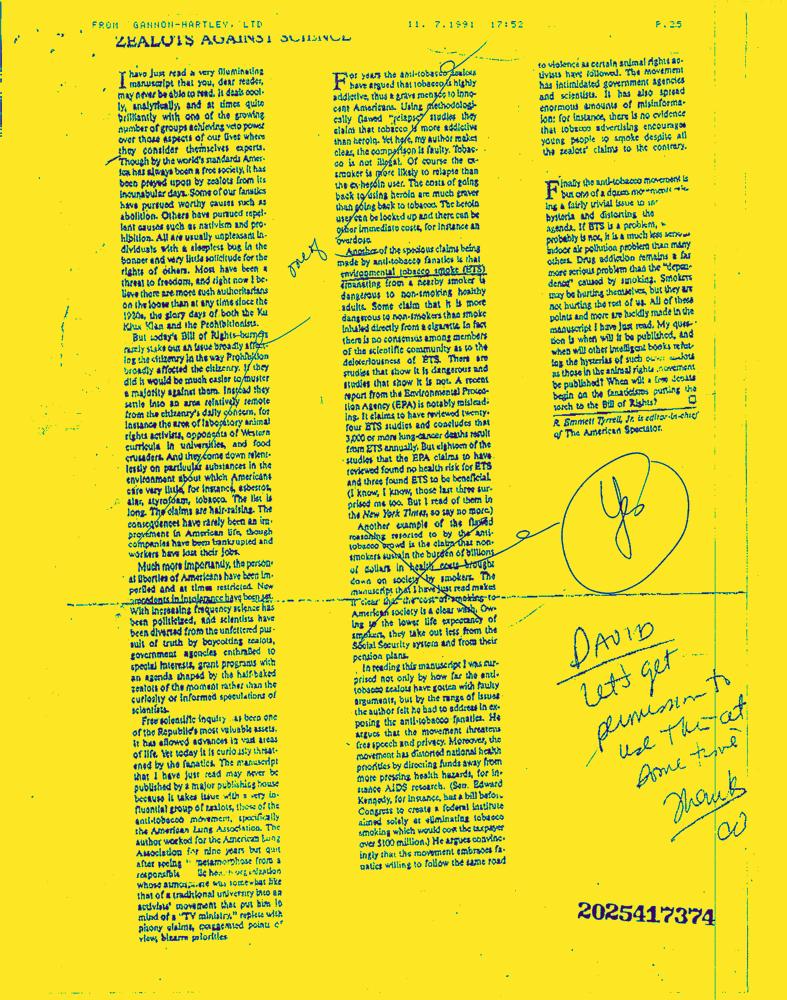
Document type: News-Article